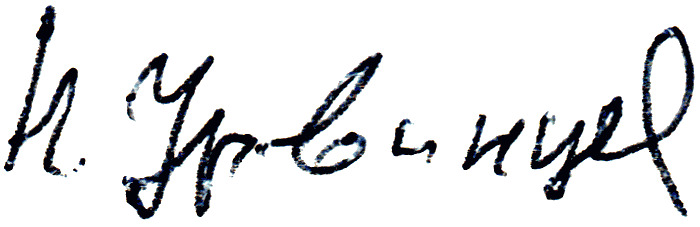
Signature of: nikolay urvantsev